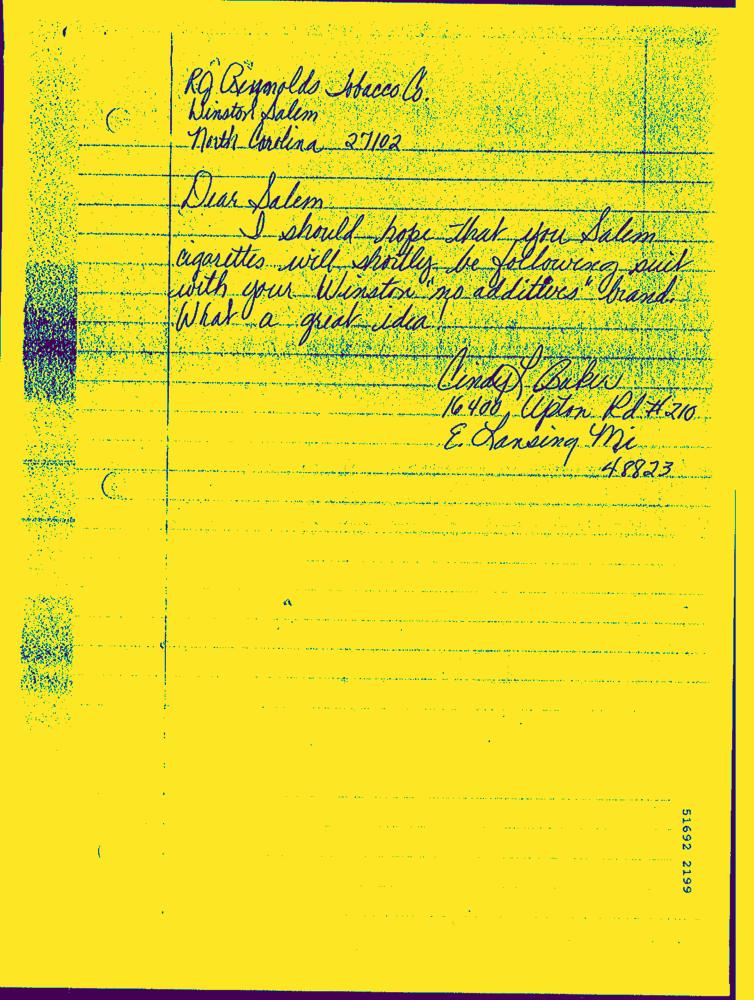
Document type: Hand-Written